Question: How is the property described in the document?
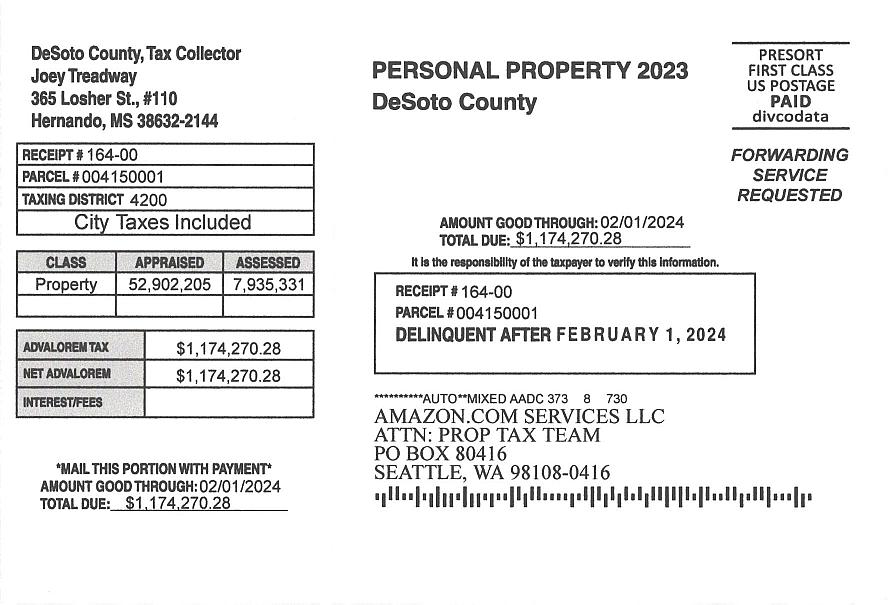
Answer: "Property"